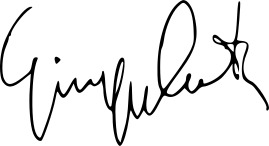
Signature of: giuseppe conte